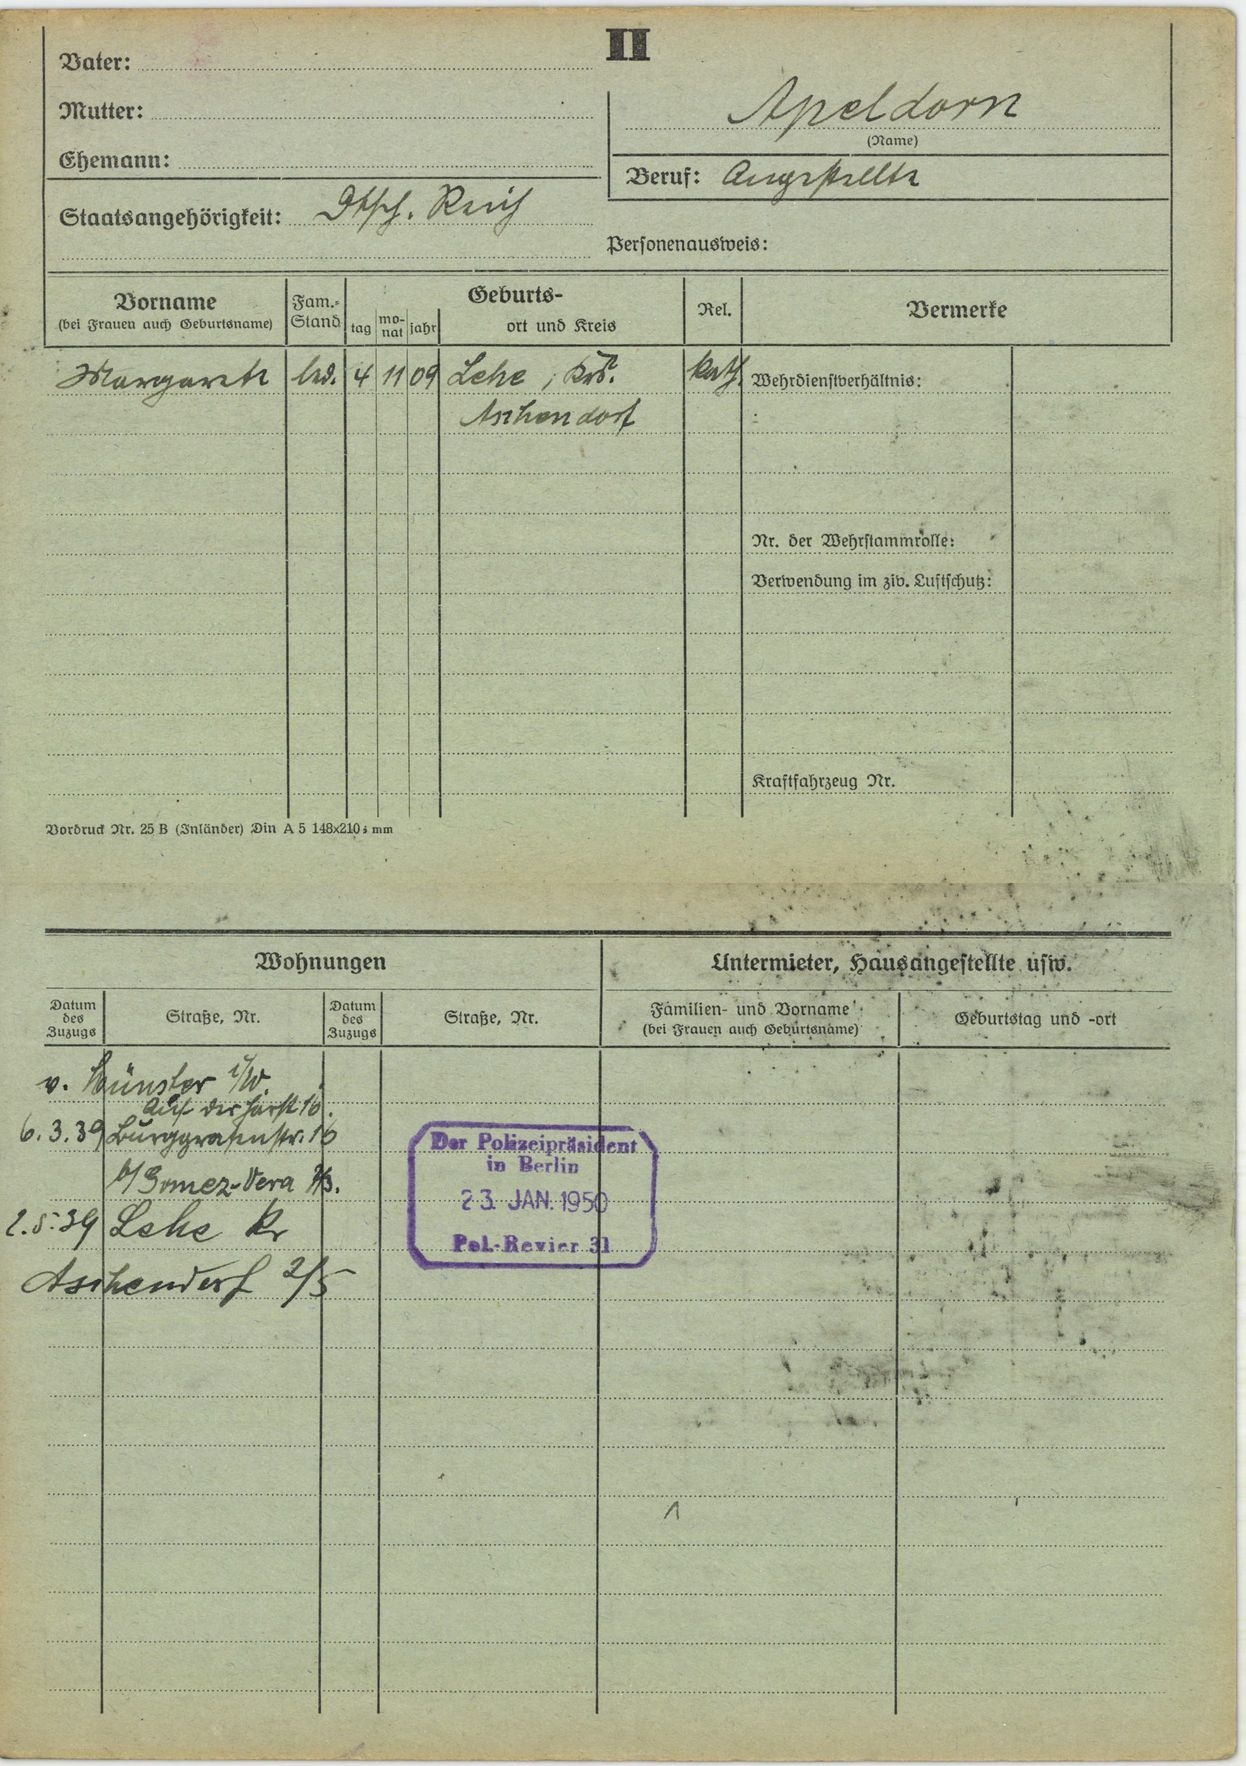
Apeldorn